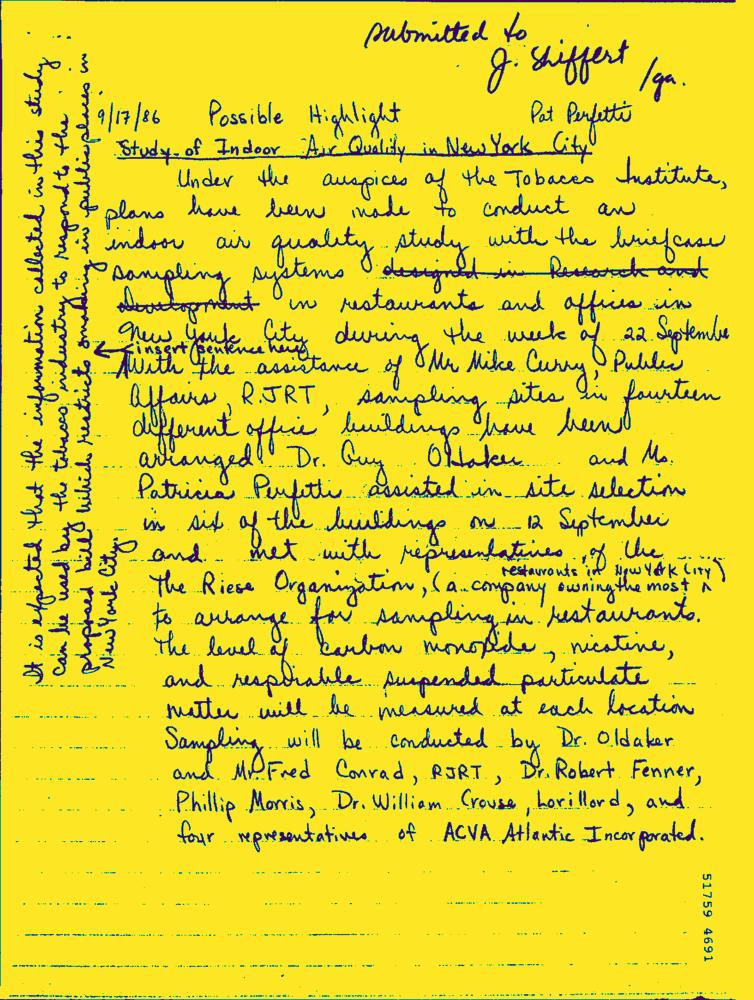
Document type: Hand-Written